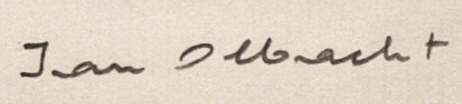
Signature of: ivan olbracht